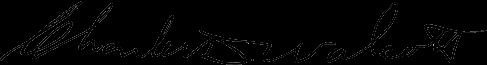
Signature of: charles doolittle walcott